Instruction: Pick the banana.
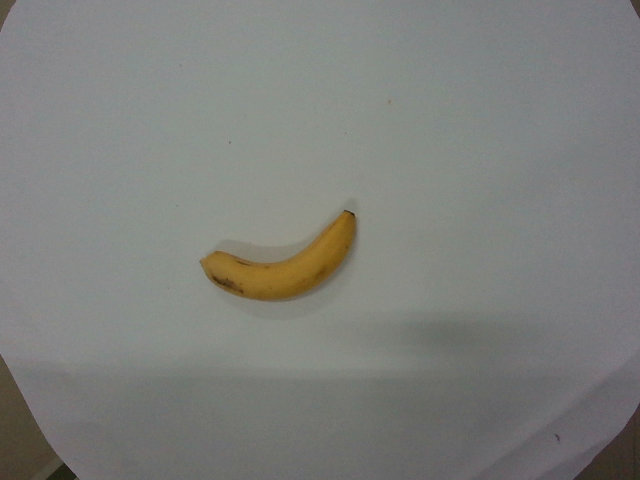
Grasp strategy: vertical